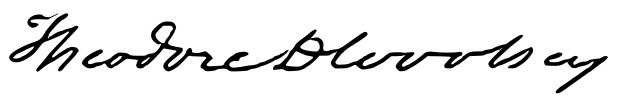
Signature of: theodore dwight woolsey